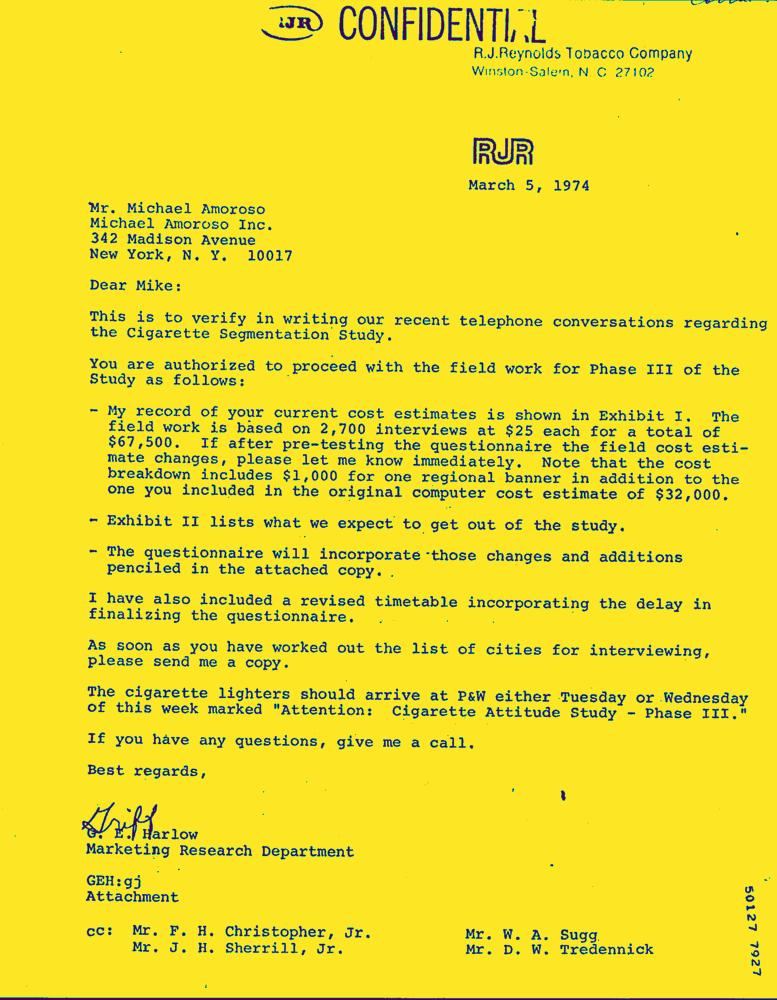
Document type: Letter-Doc